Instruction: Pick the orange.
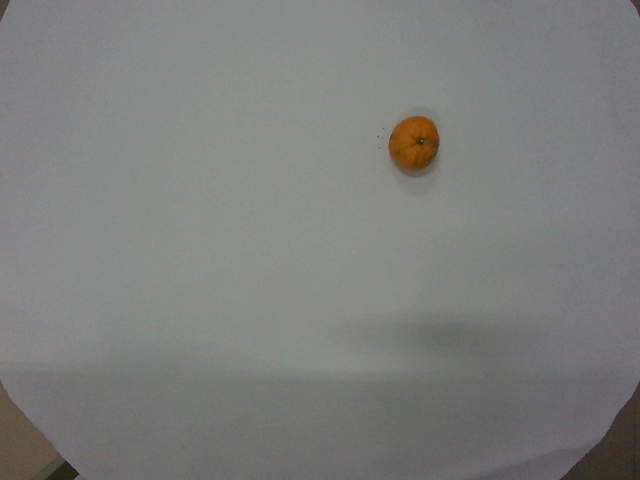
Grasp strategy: vertical